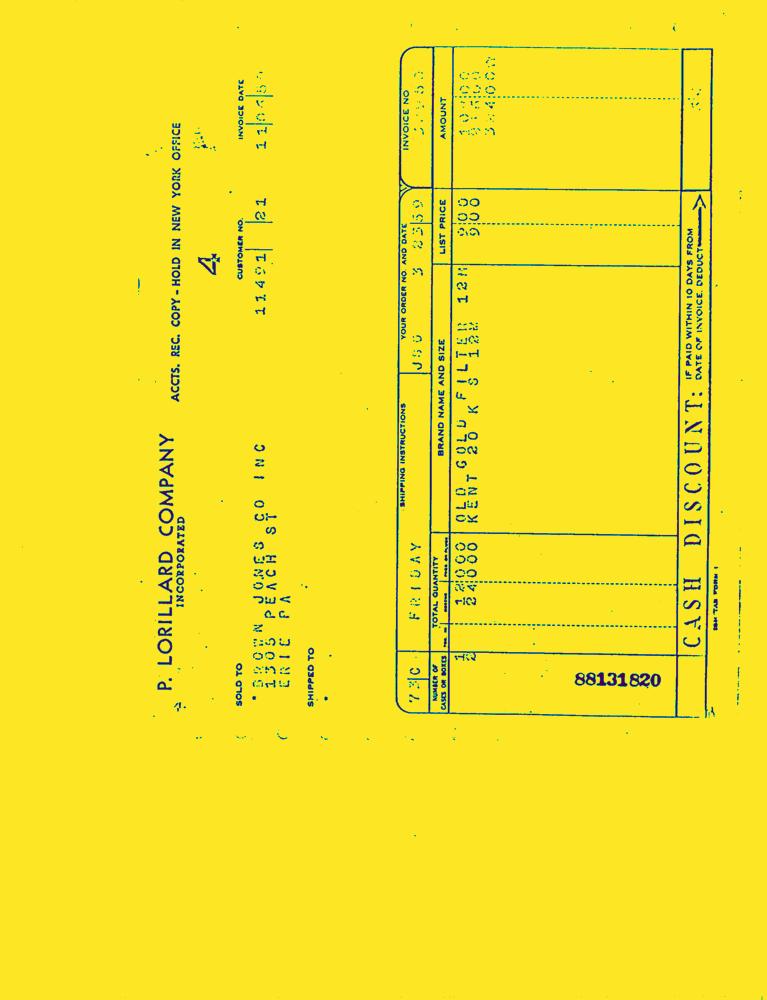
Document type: Invoice-Doc